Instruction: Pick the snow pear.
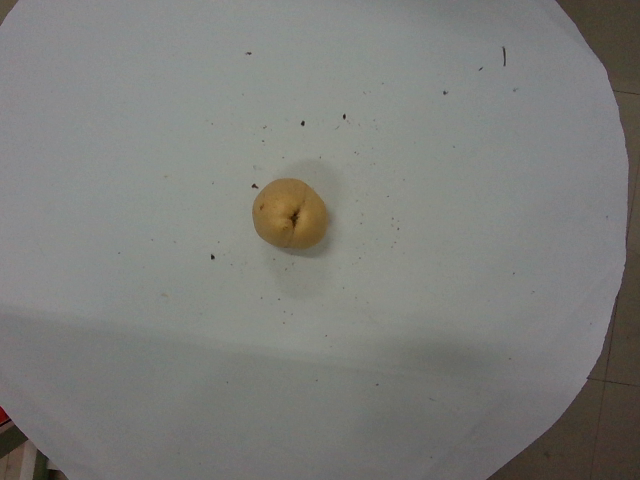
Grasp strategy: vertical